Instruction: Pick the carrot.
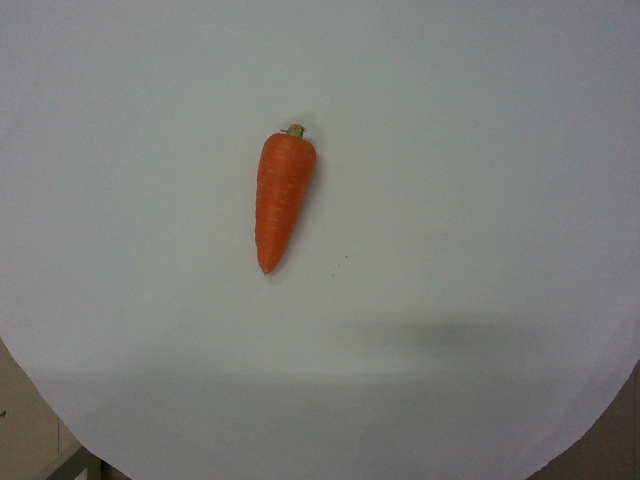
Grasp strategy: vertical